Question: Describe the condition in detail:
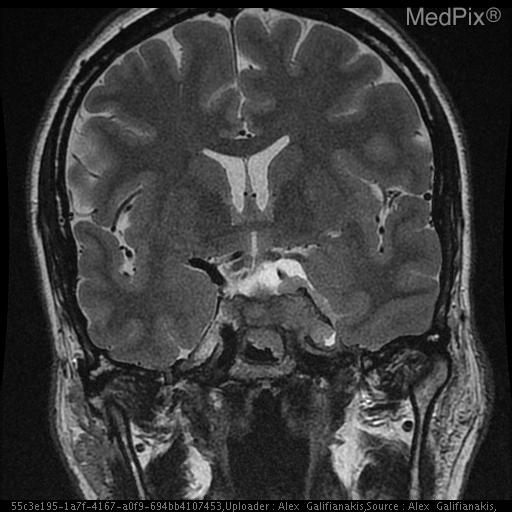
Answer: The disease is discussed as: Meningiomas are the most common extra-axial  tumor and the most common non-glial intracranial tumor.  They are normally solid, well-marginated benign lesions originating from the meninges accounting for 15- 20% of adult brain tumors.  The most common locations include the bilateral convexities, parasagittal regions, parafalcine, sphenoid wing, olfactory groove, and suprasellar region.  The typical appearance of a meningioma is a homogeneous solid tumor.  Nonenhanced computed tomography demonstrates a homogeneous mass that is isodense to intracranial parenchyma. Contrast enhanced scans demonstrate diffusely homogeneous enhancement. MRI is typically isointense to relatively hypointense on T1 weighted images. T2 weighted images generally demonstrate slightly increased signal intensity in relationship to the contiguous gray matter. Gadolinium enhanced MR images demonstrate intense uniform enhancement.  Although meningiomas are histologically benign, they may invade surrounding structures including the dura and bony structures.  On rare occasions, the meningioma may completely penetrate the calvarium to invade the scalp. Meningiomas may occasionally present atypical imaging features such as those seen in cystic, lipoblastic, or angioblastic meningiomas.  Peritumoral edema and ring enhancement may also be seen.